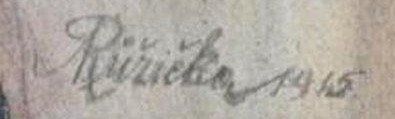
Signature of: antonín růžička